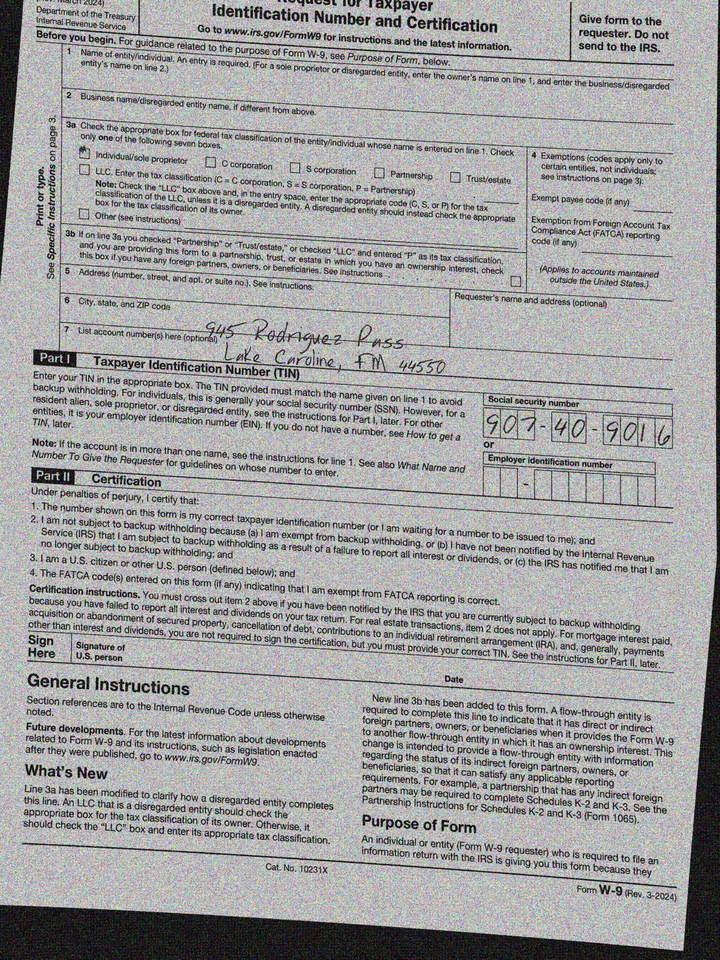
adr1: 945 Rodriguez Pass
adr2: Lake Caroline, FM 44550
cbx: yes
ssn: 907409016